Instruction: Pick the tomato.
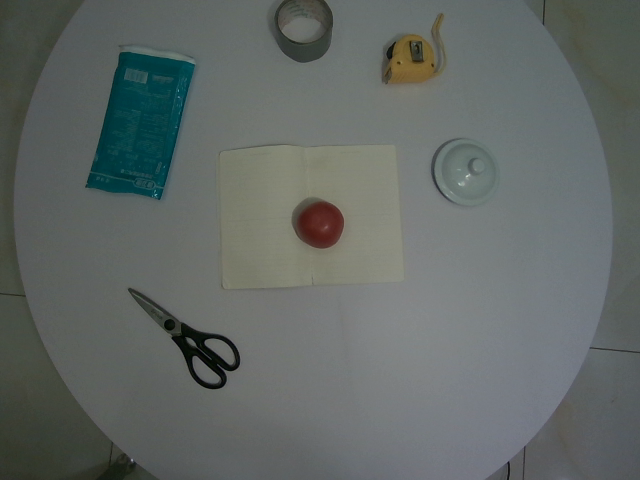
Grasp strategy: vertical